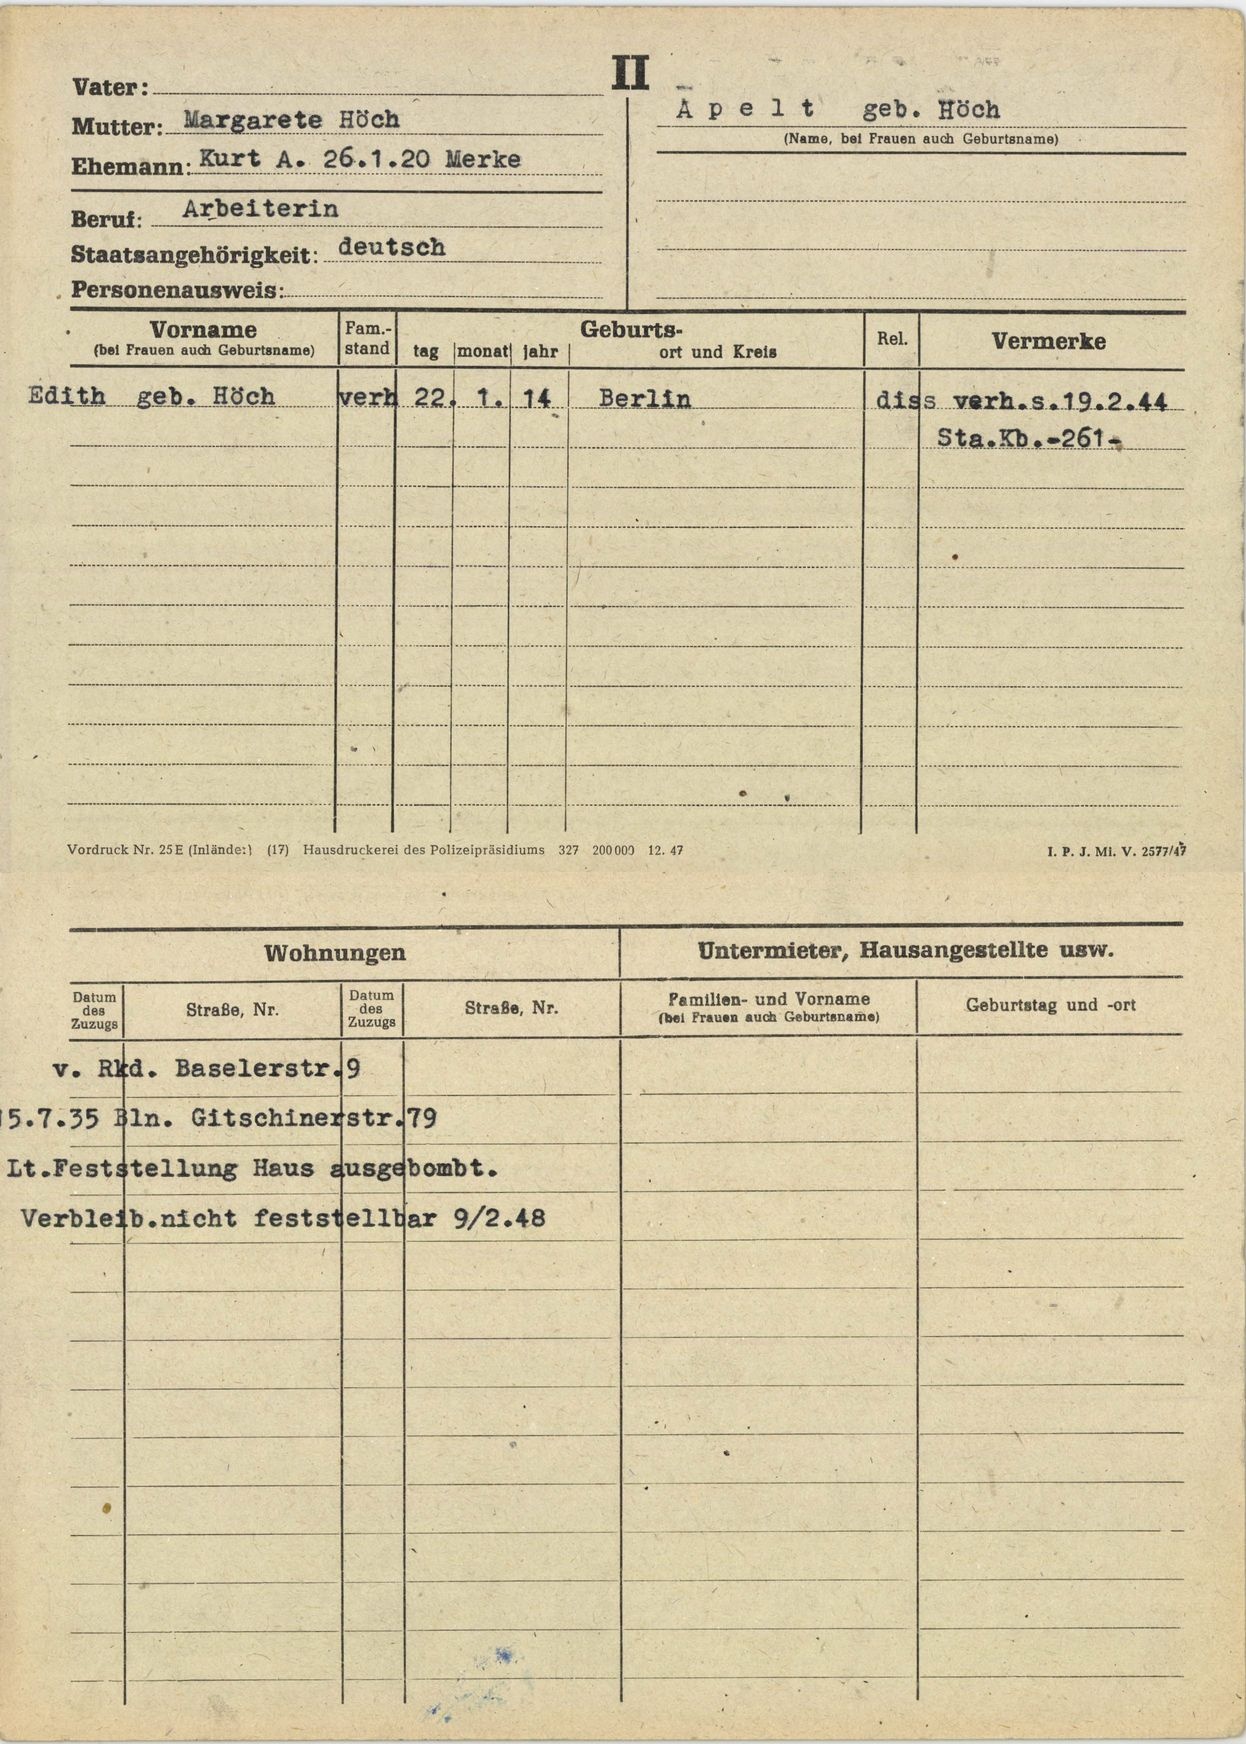
Apelt geb. Höch